Question: What is the suspected problem?
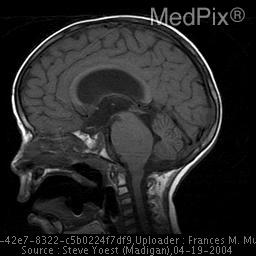
Answer: The findings suggest expansile lesion of the pons, without contrast enhancement. There is diffuse enlargement of the pons.. The patient might have a history of Headache and CNN palsy.